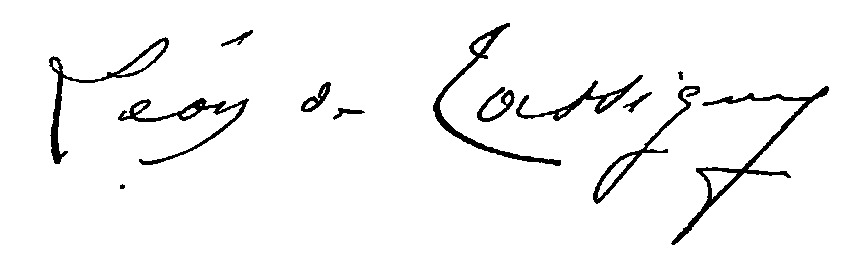
Signature of: léon d anglemont de tassigny